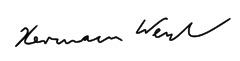
Signature of: hermann weyl